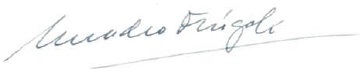
Signature of: amadeo frúgoli